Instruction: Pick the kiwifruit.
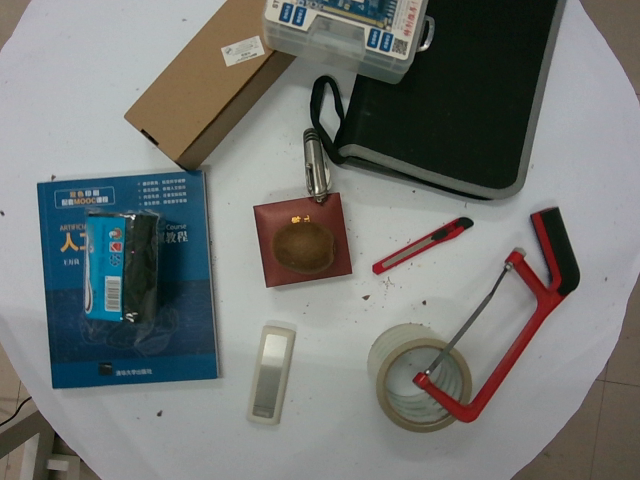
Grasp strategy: vertical